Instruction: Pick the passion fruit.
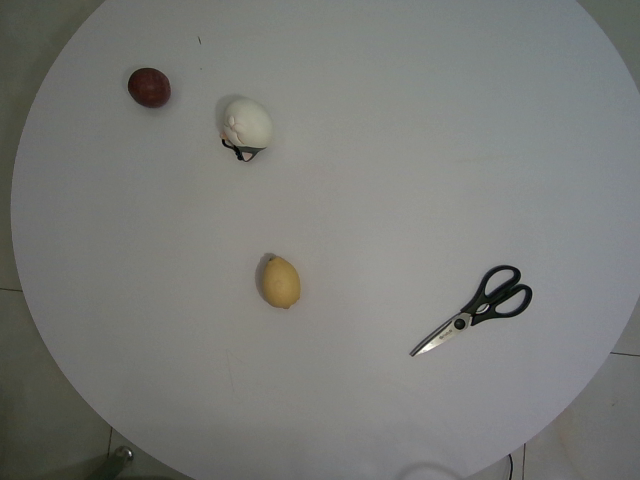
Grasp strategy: vertical